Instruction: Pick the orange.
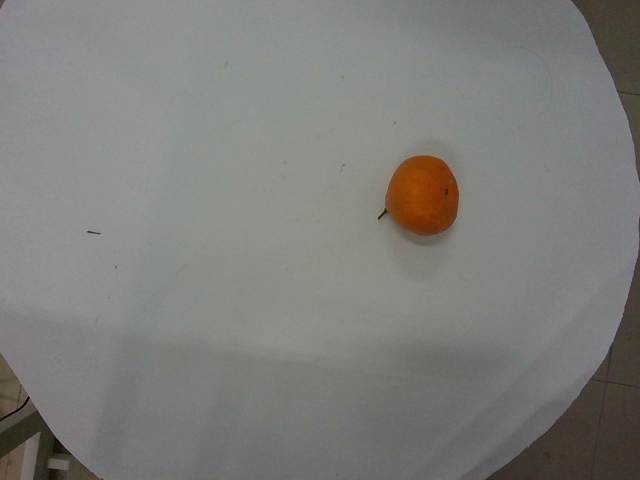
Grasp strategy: vertical